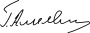
Signature of: heydar aliev